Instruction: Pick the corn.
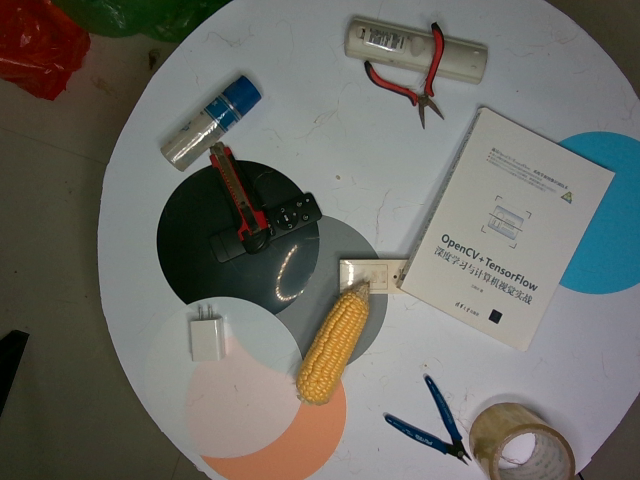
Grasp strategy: vertical